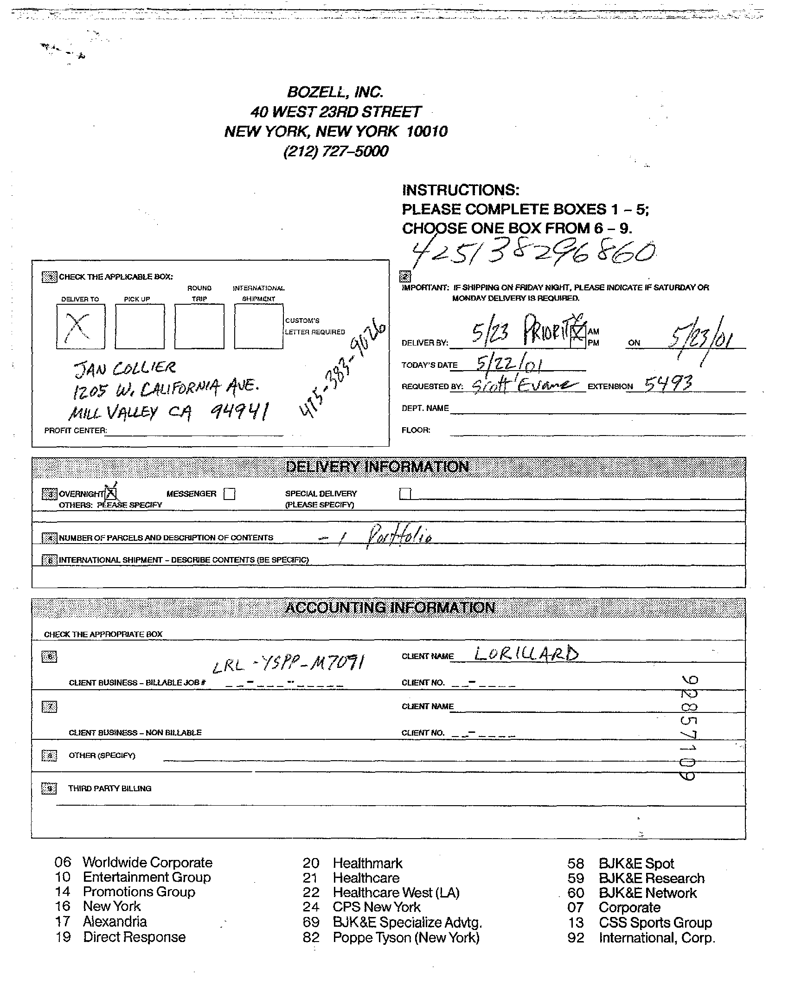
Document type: Invoice